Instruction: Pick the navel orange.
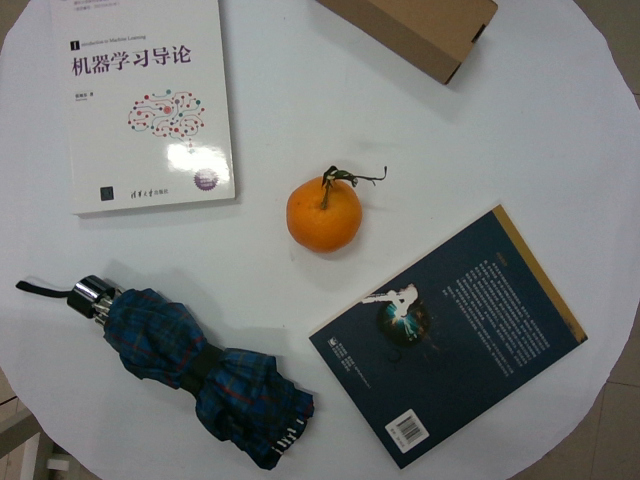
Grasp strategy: vertical